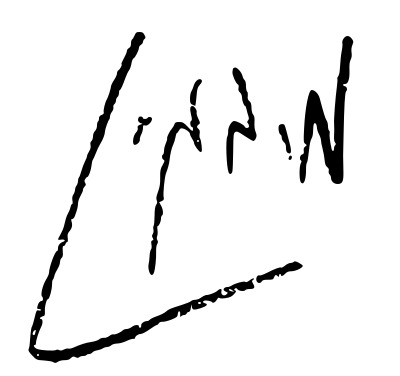
Signature of: menachem begin